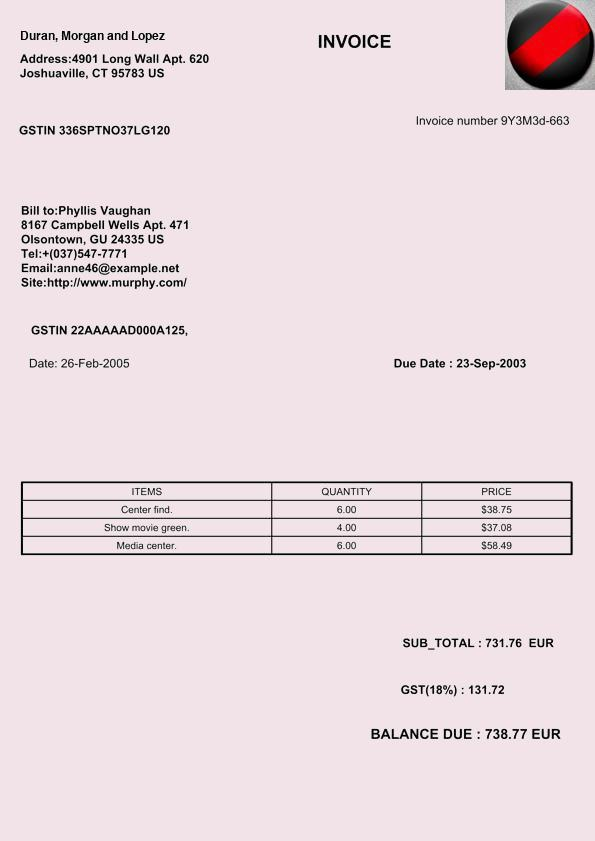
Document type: Invoice